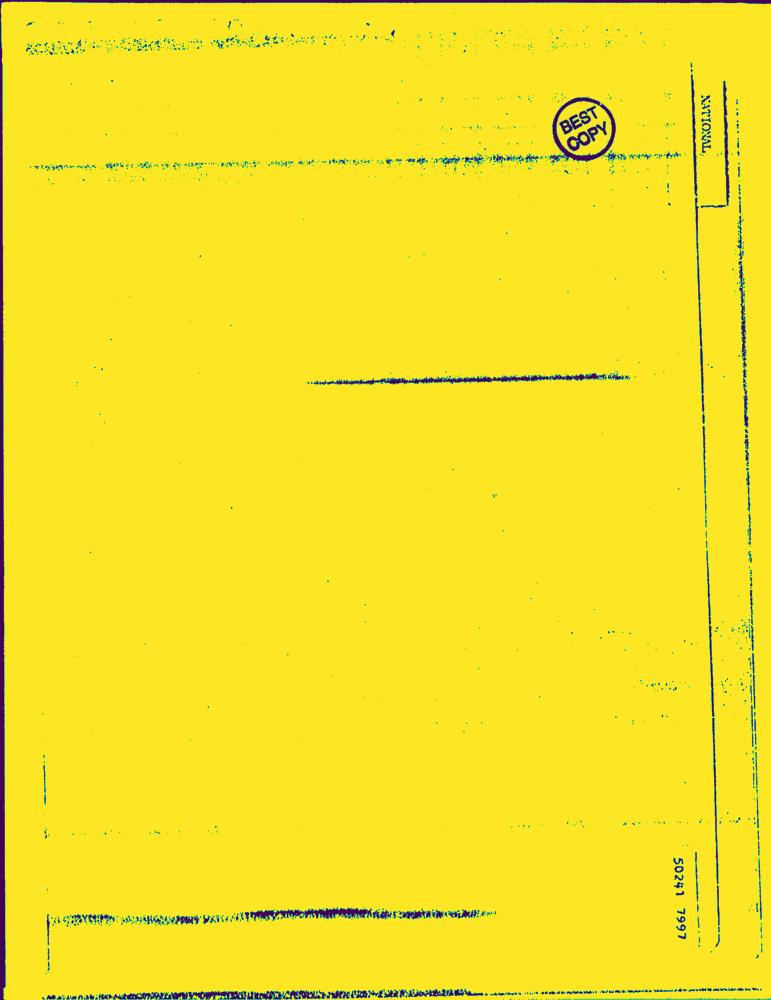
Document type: AD